Question: What type of tax is indicated in the document, personal property or real estate?
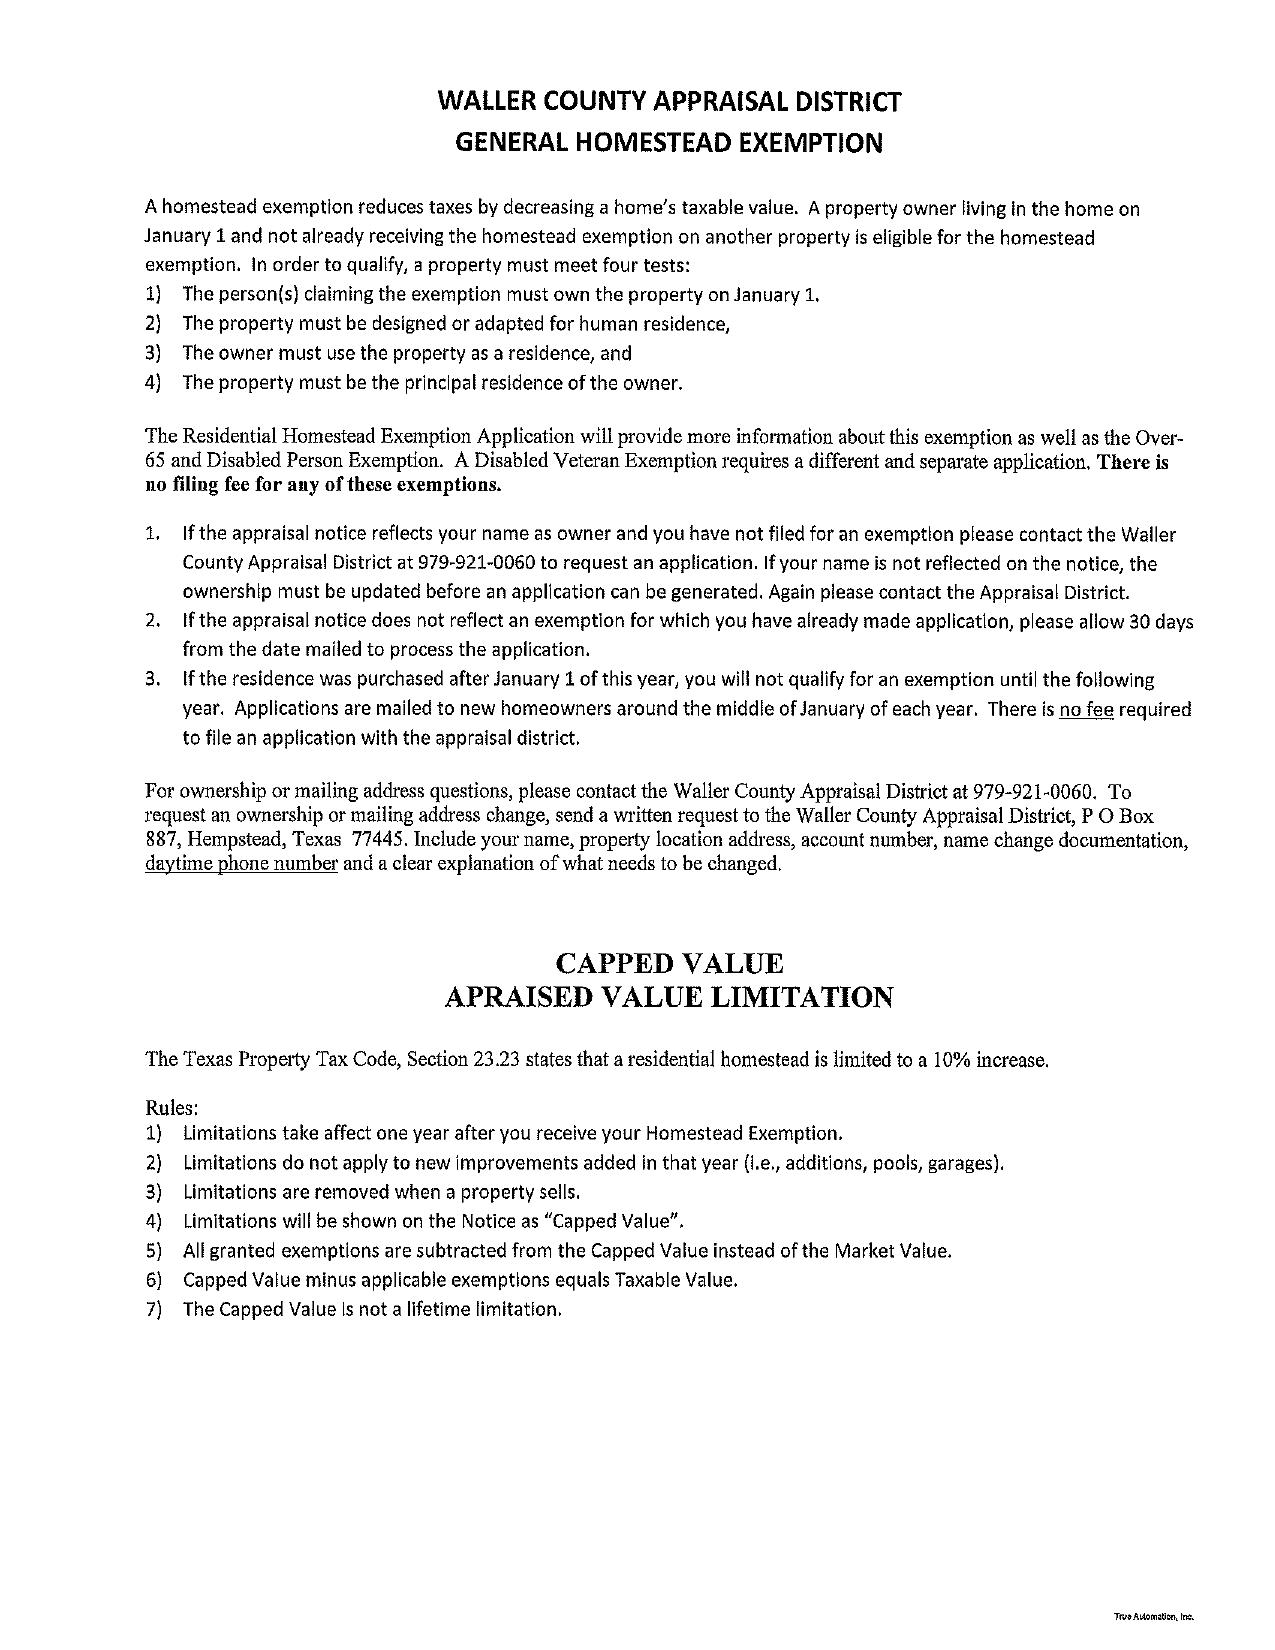
Answer: "Property Tax"